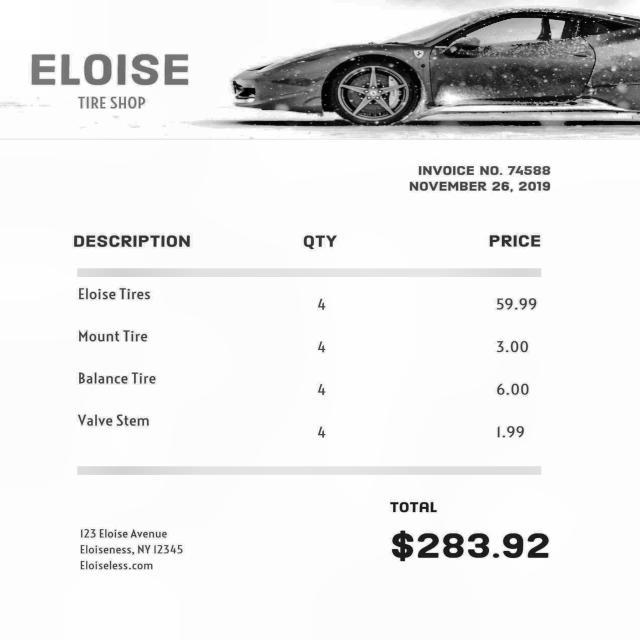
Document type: Invoice